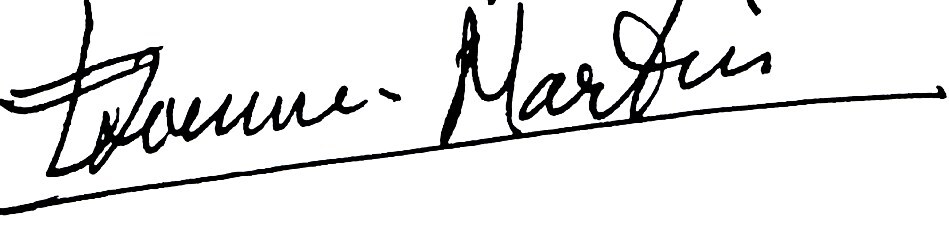
Signature of: étienne martin